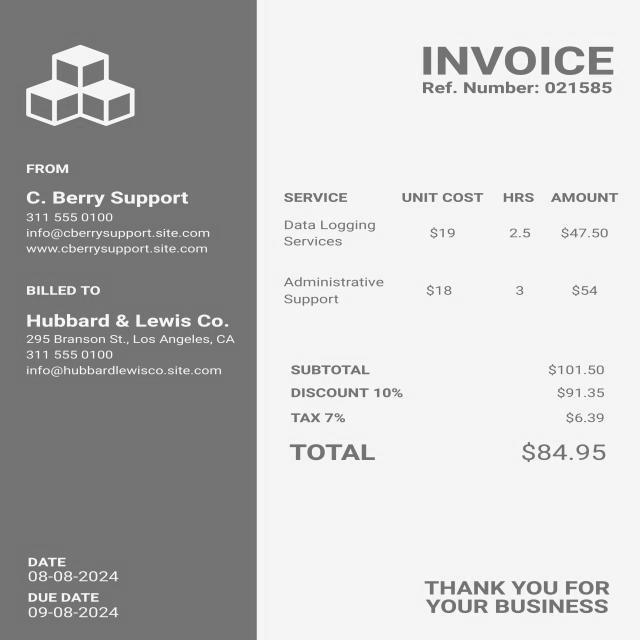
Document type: Invoice